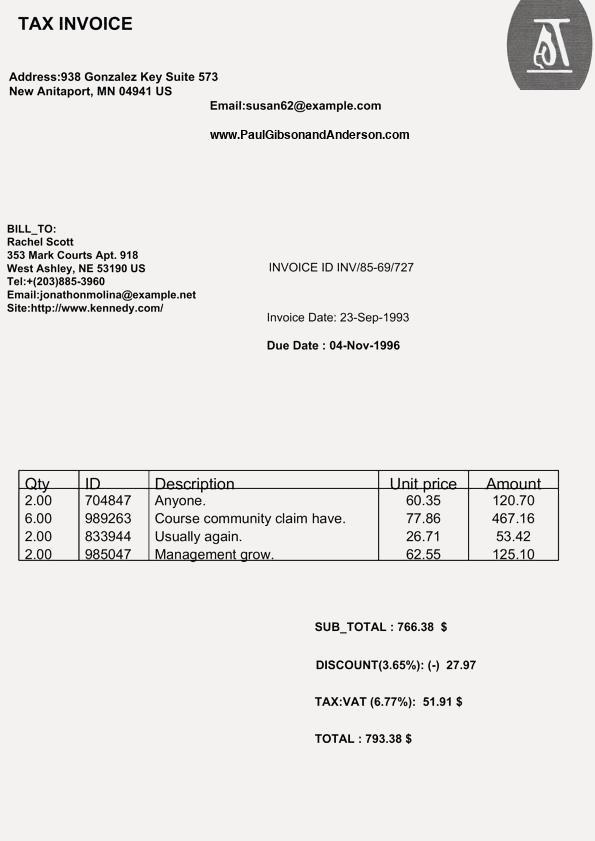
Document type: Invoice